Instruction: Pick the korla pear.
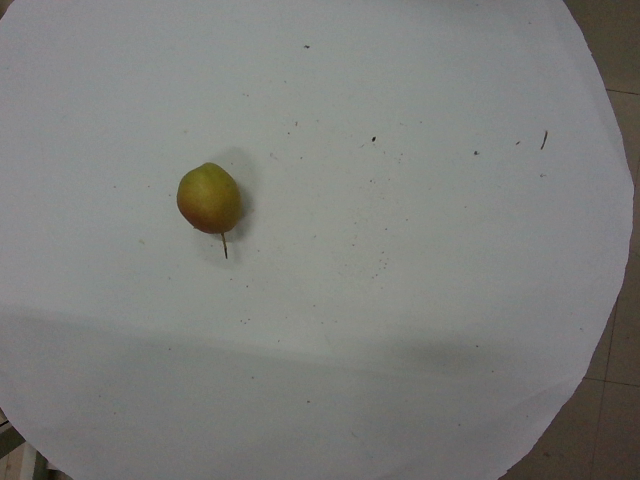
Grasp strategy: vertical